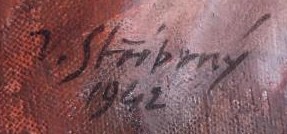
Signature of: vladimír stříbrný